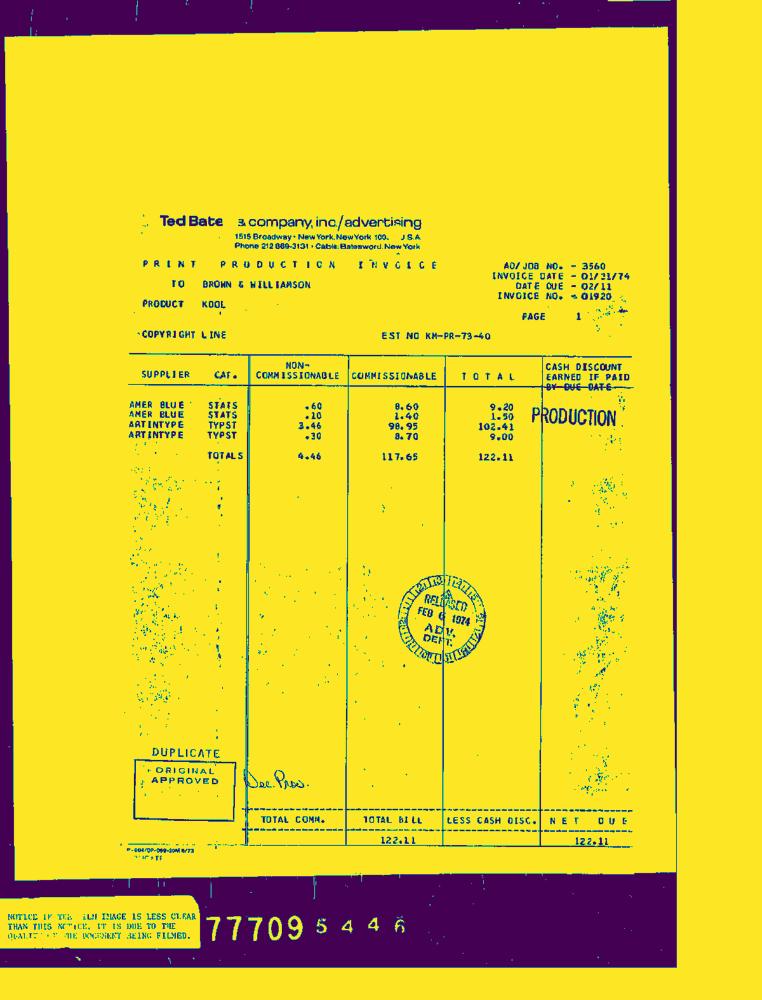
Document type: Invoice-Doc